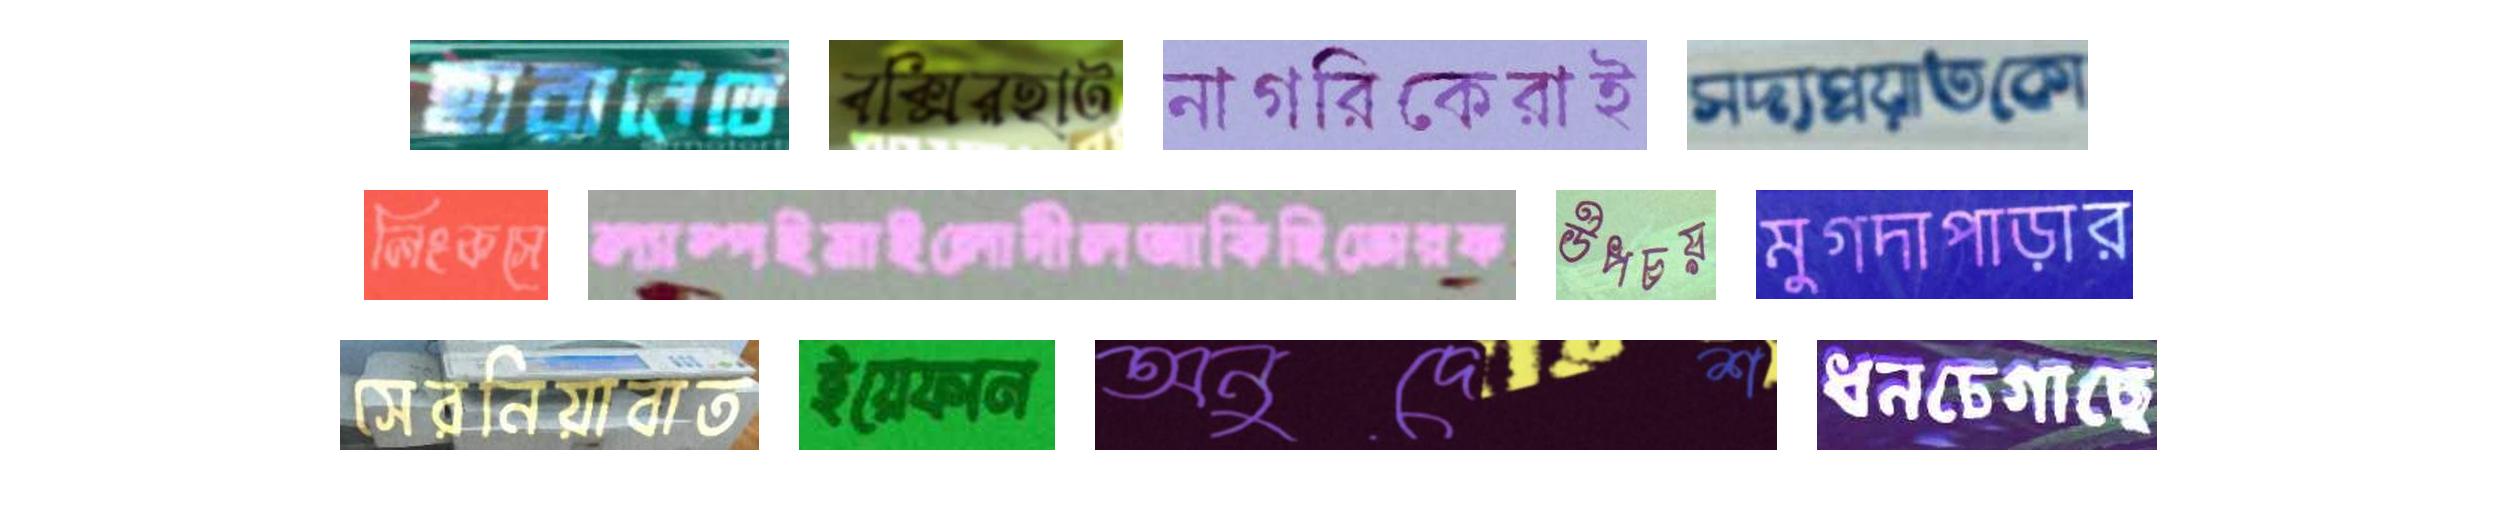
হারারেতে বক্সিরহাট নাগরিকেরাই সদ্যপ্রয়াতকো
লিংকসে ল্যাম্পইমাইলোদীলআকিহিতোরফ উপচয় মুগদাপাড়ার
সেরনিয়াবাত ইয়েফান অনুদেশ ধনচেগাছে